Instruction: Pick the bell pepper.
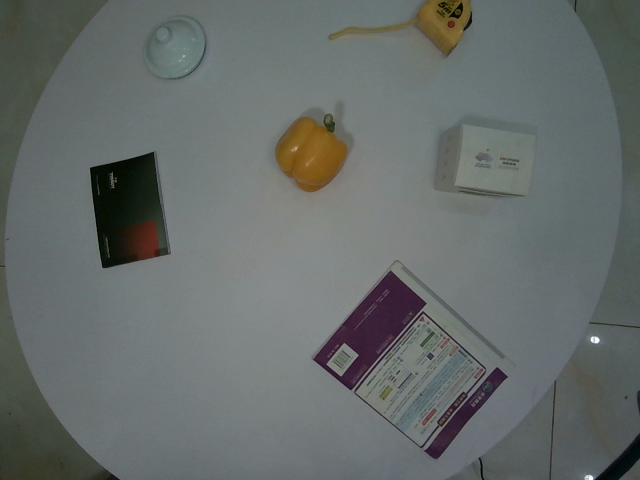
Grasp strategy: vertical